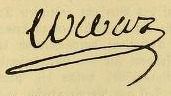
Signature of: jean baptiste colbert